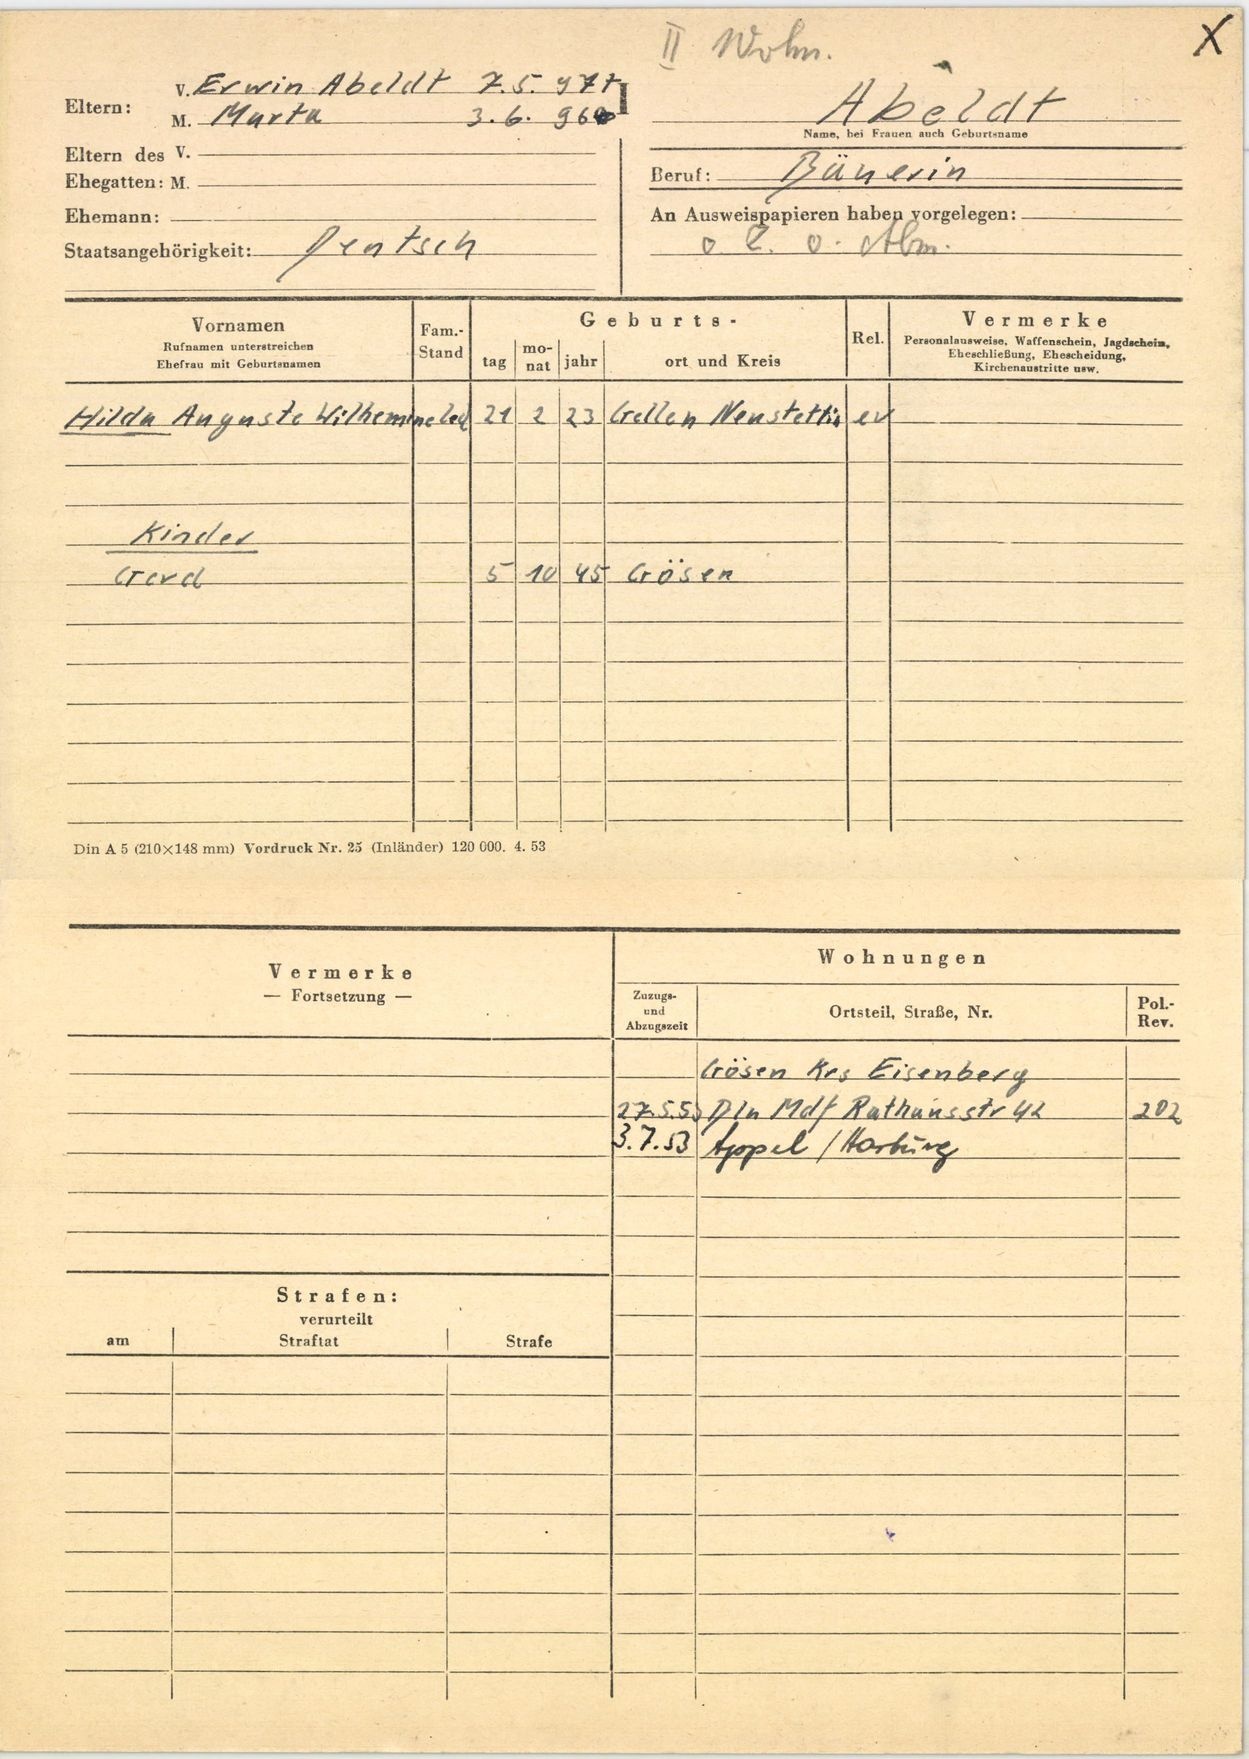
Abeldt